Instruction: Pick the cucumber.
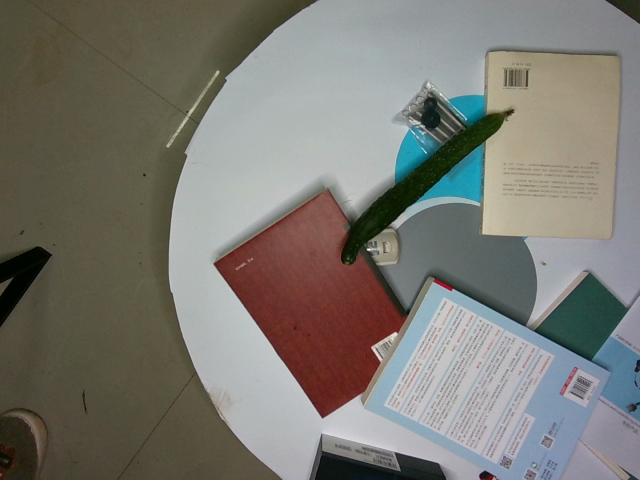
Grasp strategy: vertical